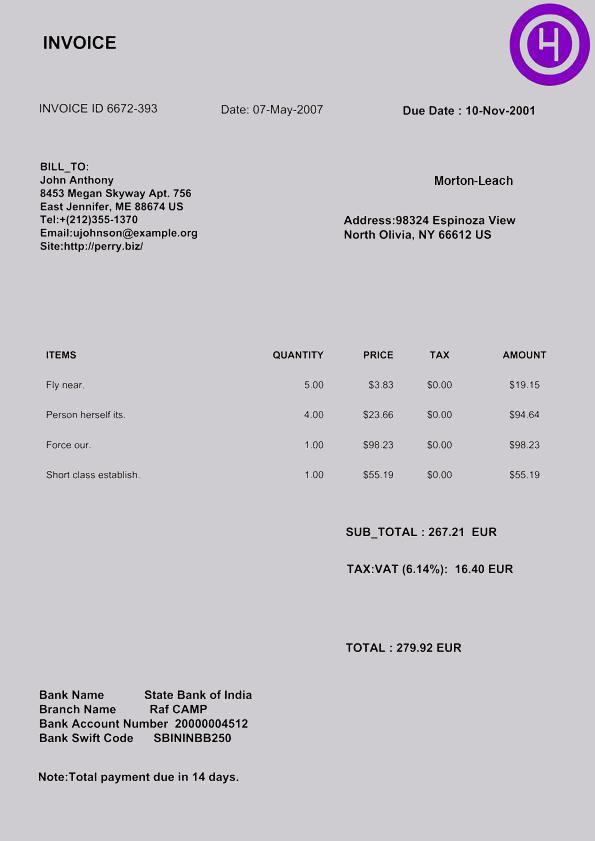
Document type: Invoice